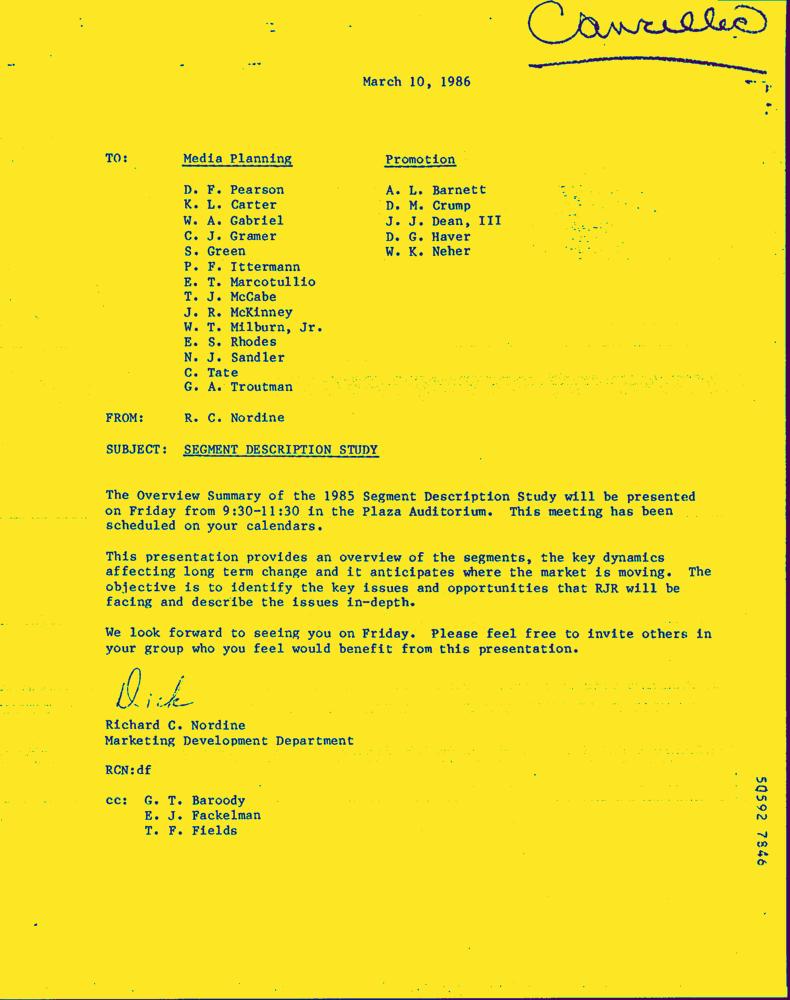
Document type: Letter-Doc